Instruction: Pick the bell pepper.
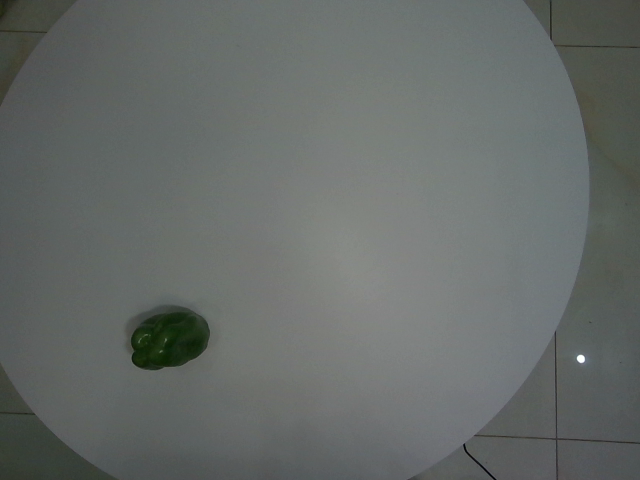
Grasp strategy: vertical